Question: How does the patient history play a role?
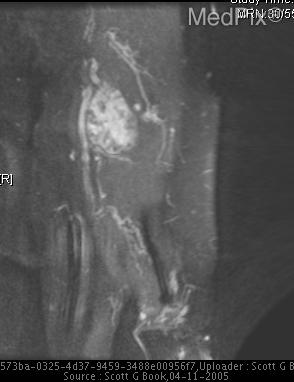
Answer: The patient's history of 43 year old woman with nontender left upper arm mass, present for >3 years. is key in understanding the case.